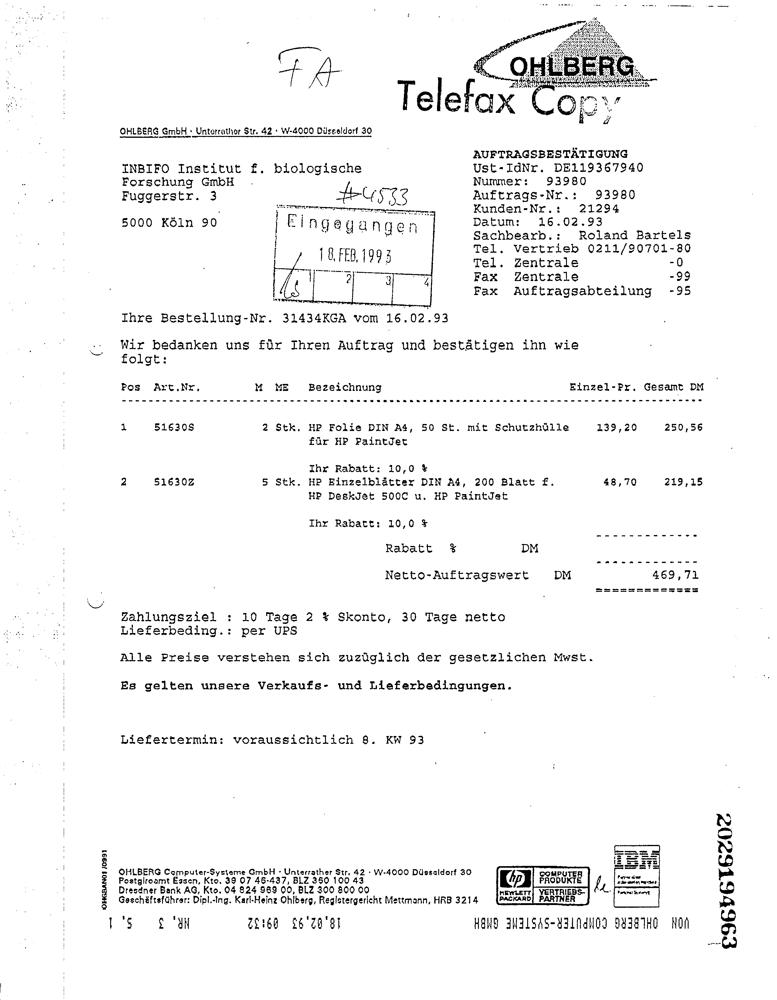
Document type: Invoice